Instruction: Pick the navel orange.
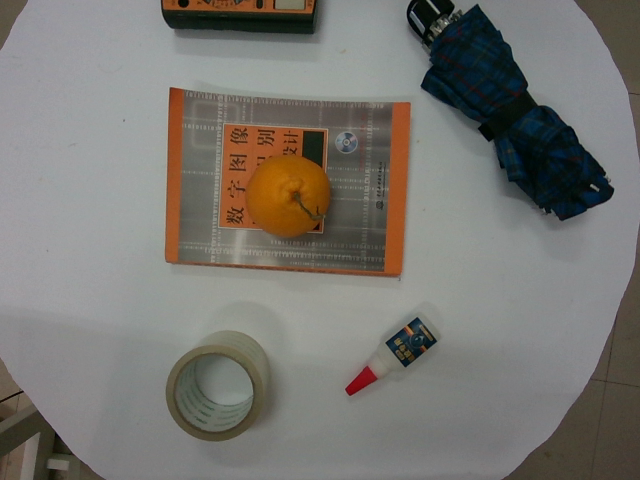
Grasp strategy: vertical